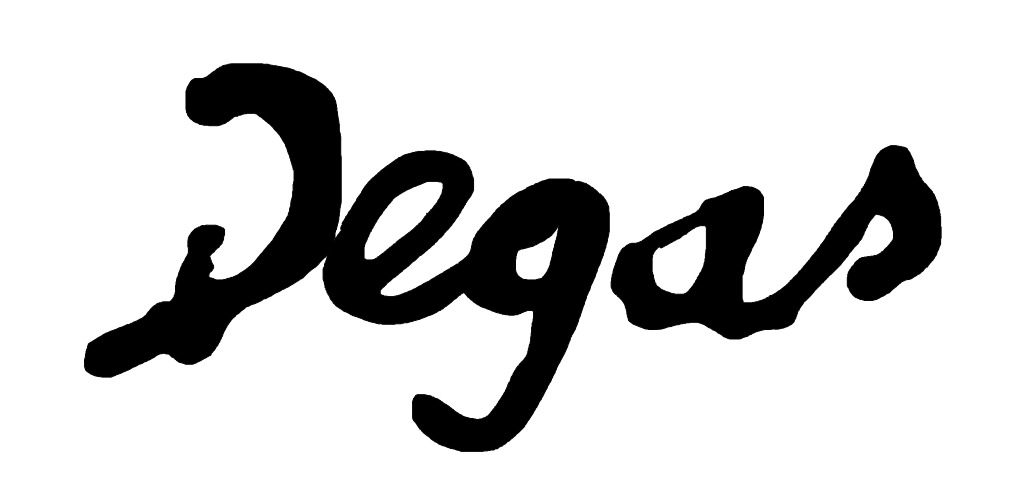
Signature of: edgar degas